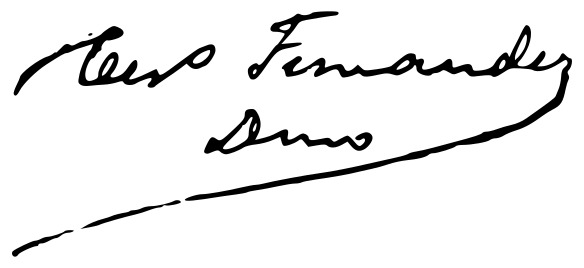
Signature of: cesáreo fernández duro